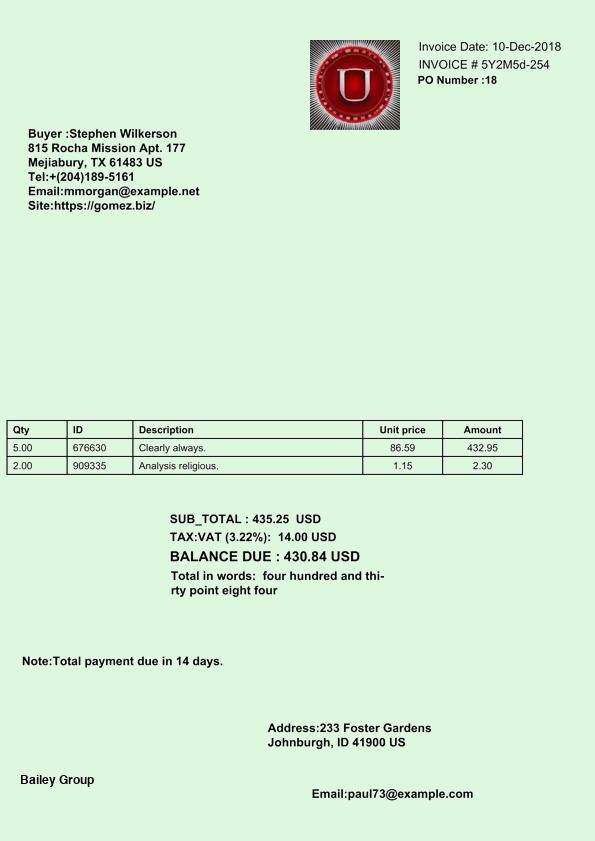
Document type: Invoice